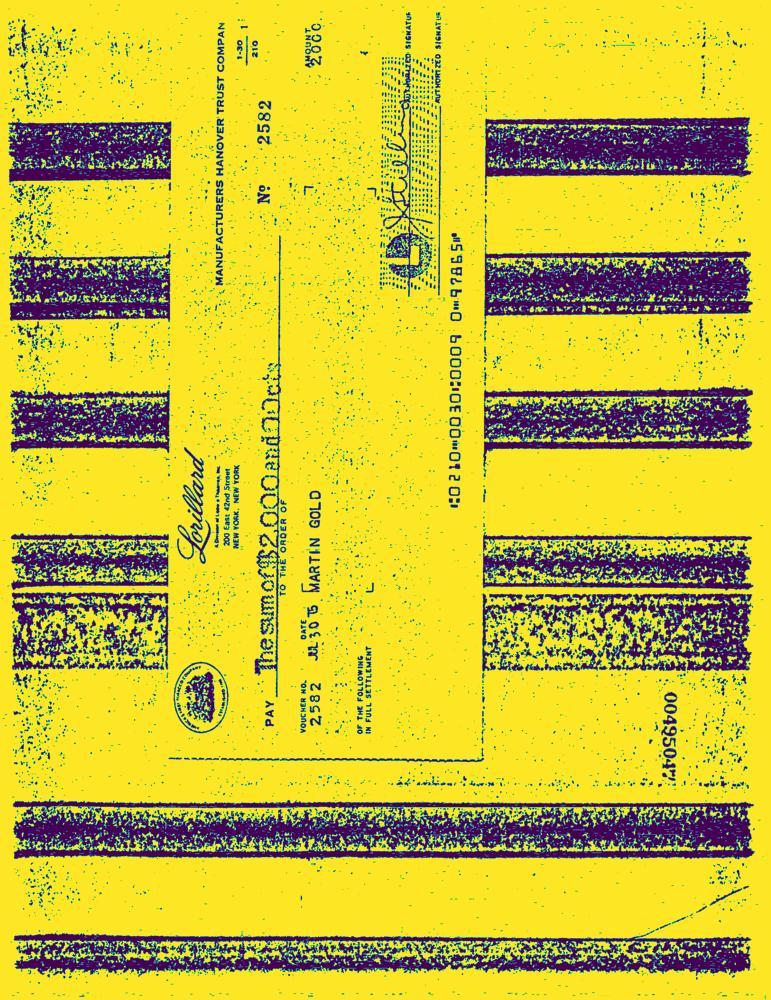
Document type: Invoice-Doc